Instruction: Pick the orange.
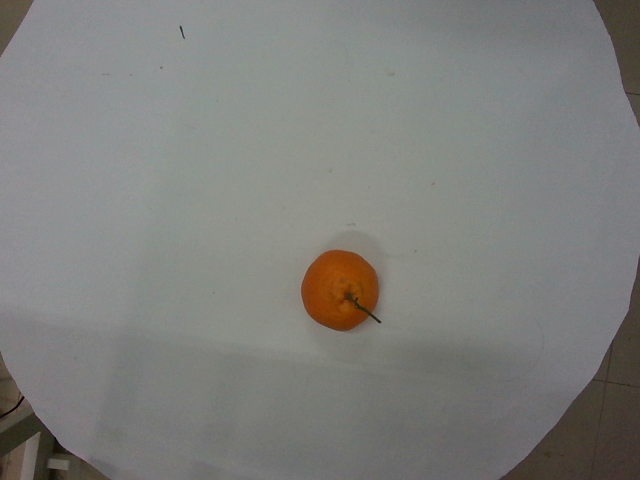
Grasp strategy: vertical